Question: By what date must an appeal be filed according to the document?
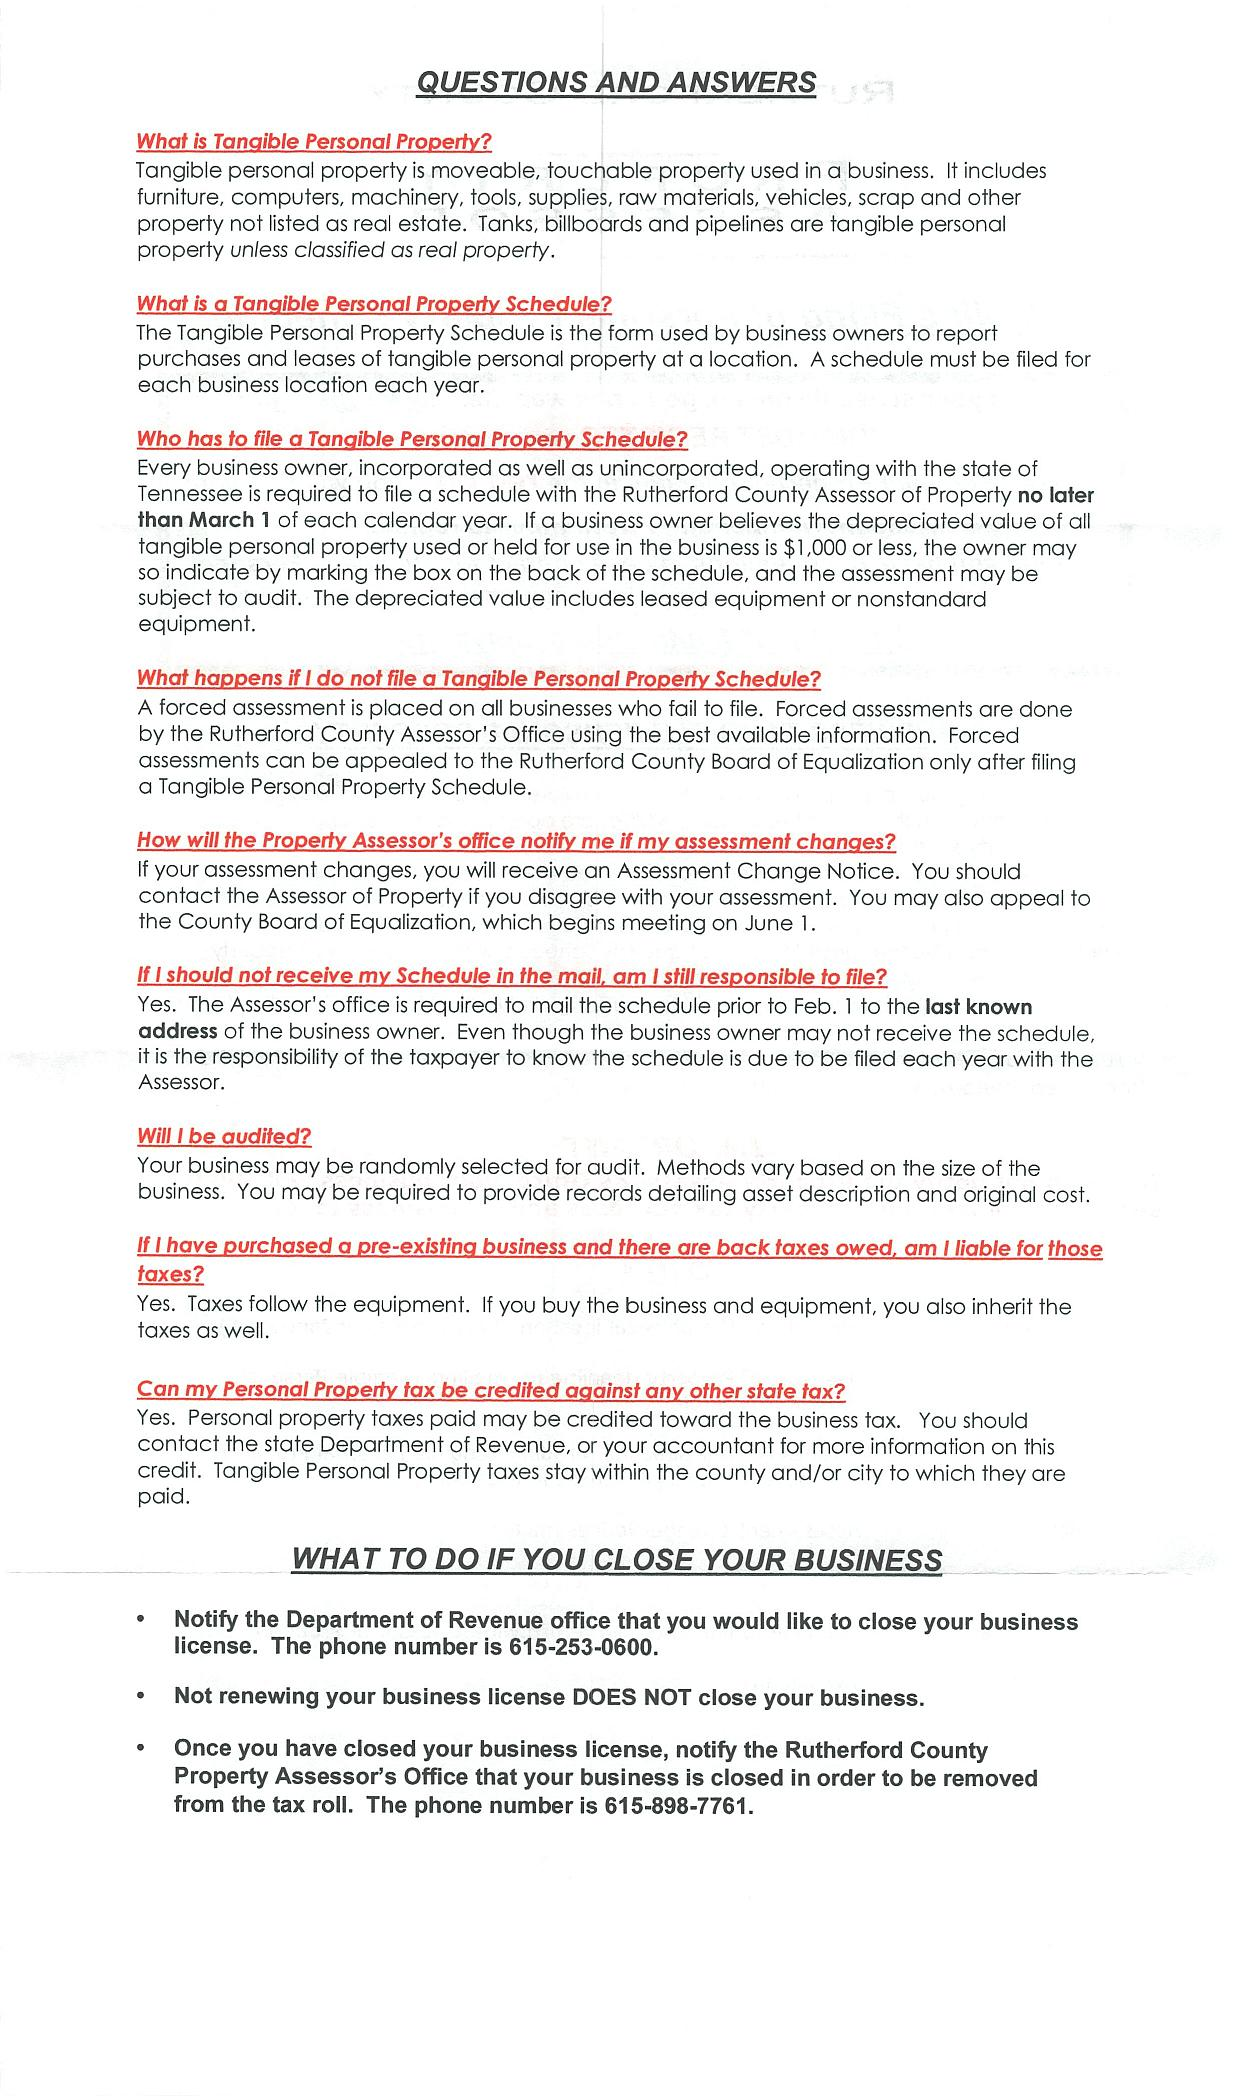
Answer: "1-Jun"